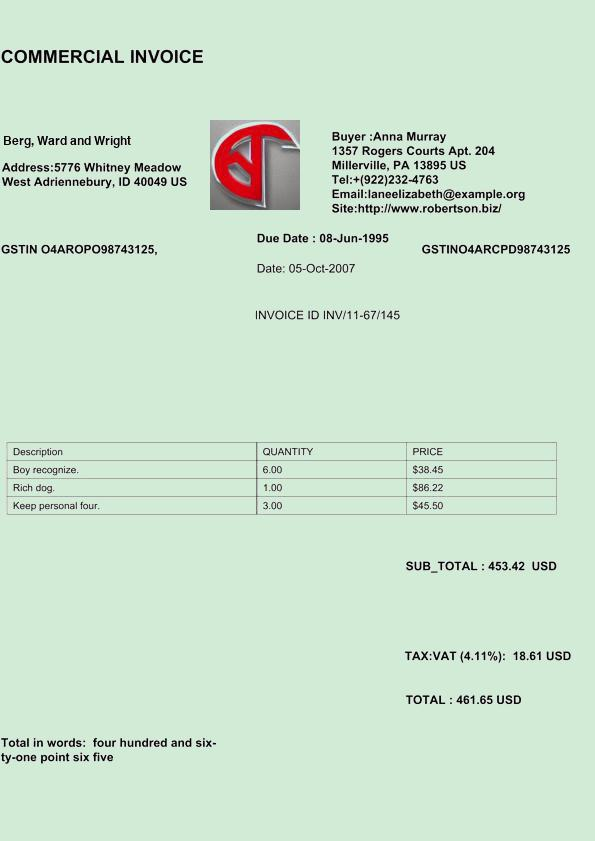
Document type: Invoice